Question: In what way does the history help explain the case?
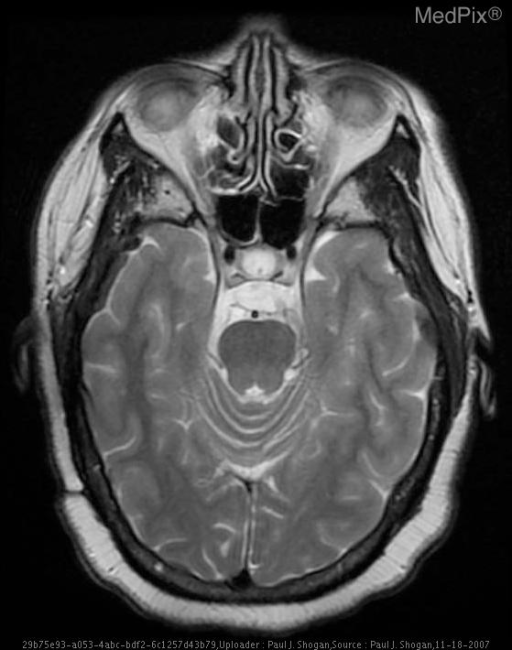
Answer: The patient's history of 52 yo female with complaint of hearing loss. is key in understanding the case.